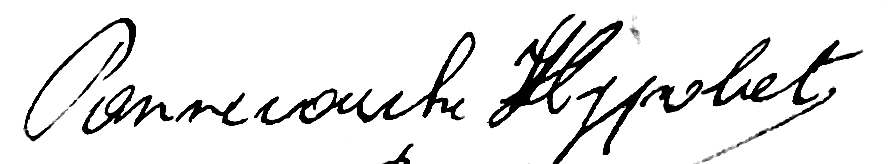
Signature of: hippolyte pannecoucke